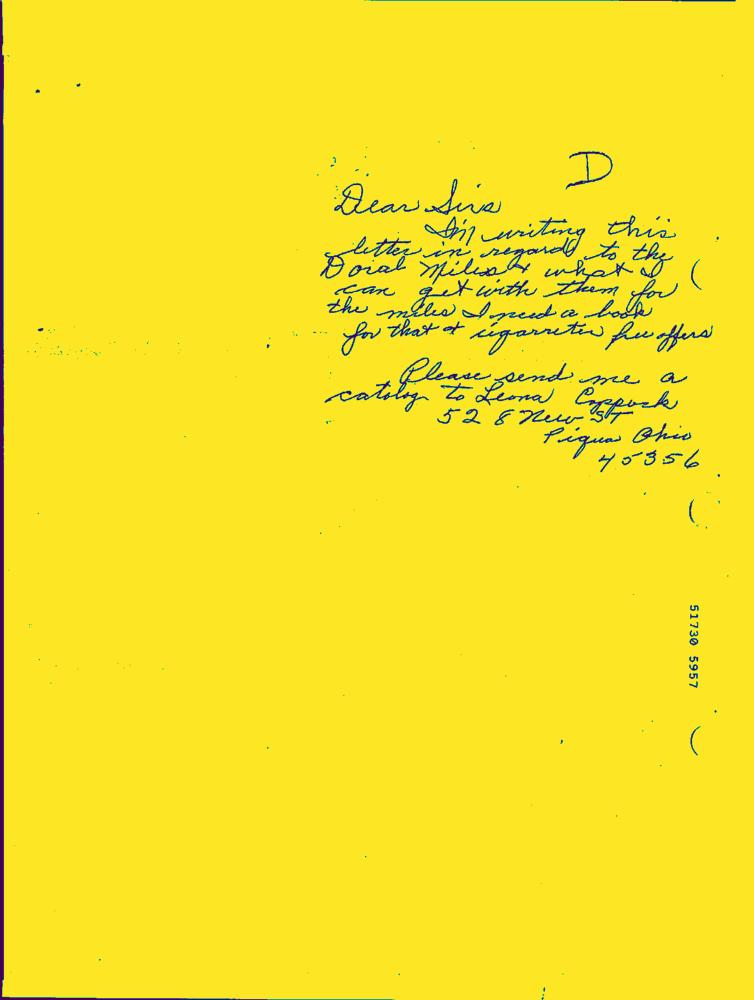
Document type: Hand-Written